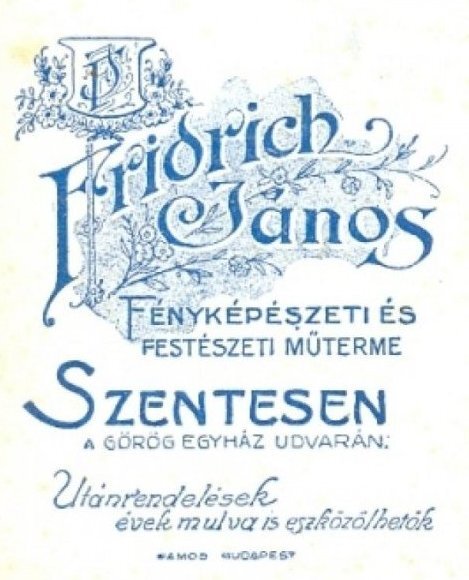
Signature of: eduard mörike